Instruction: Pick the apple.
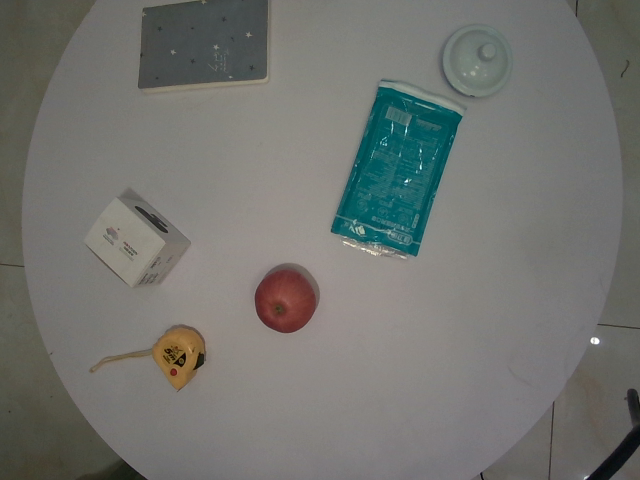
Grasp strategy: vertical